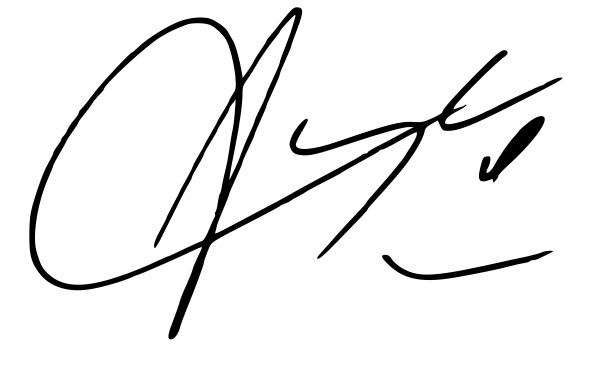
Signature of: aaliyah